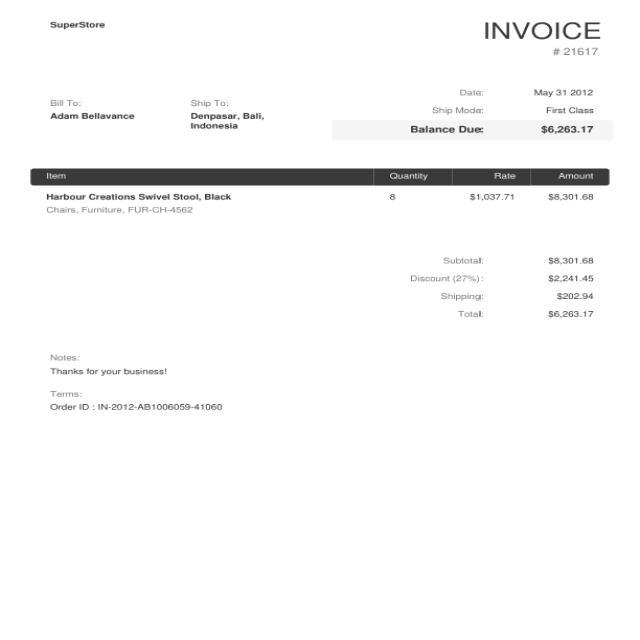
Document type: Invoice